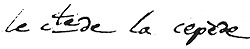
Signature of: bernard germain de lacépède